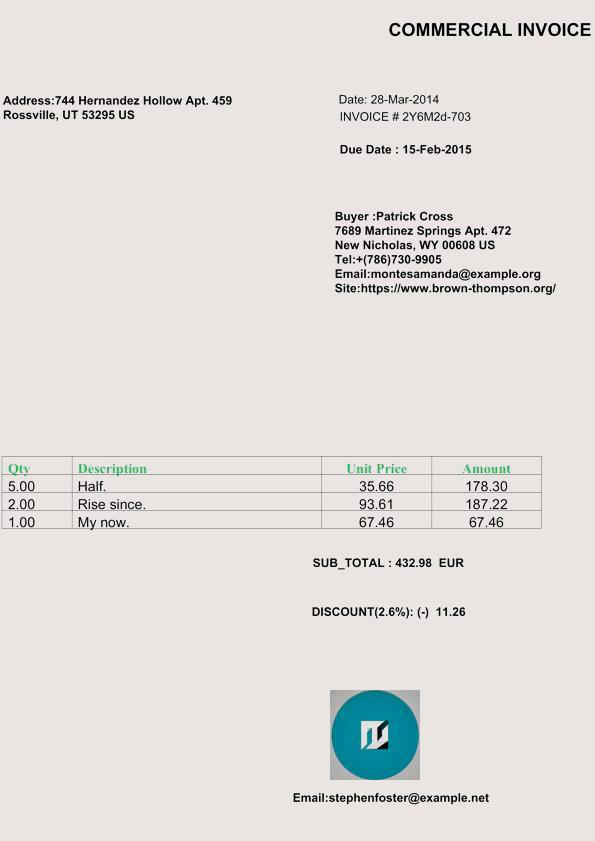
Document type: Invoice